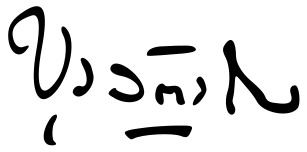
Signature of: purachatra jayakara